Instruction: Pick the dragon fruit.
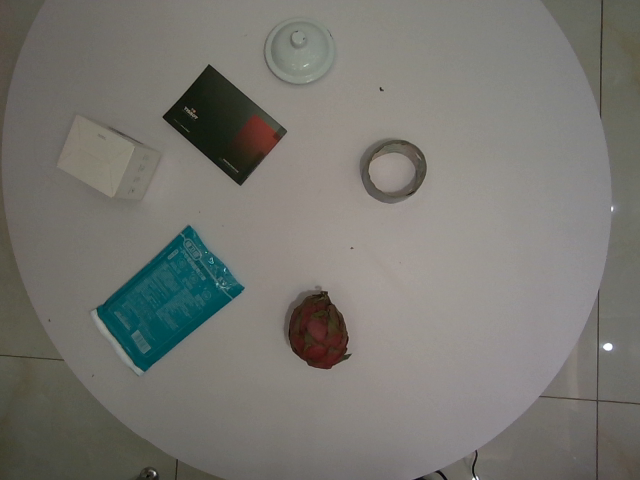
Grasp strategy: vertical